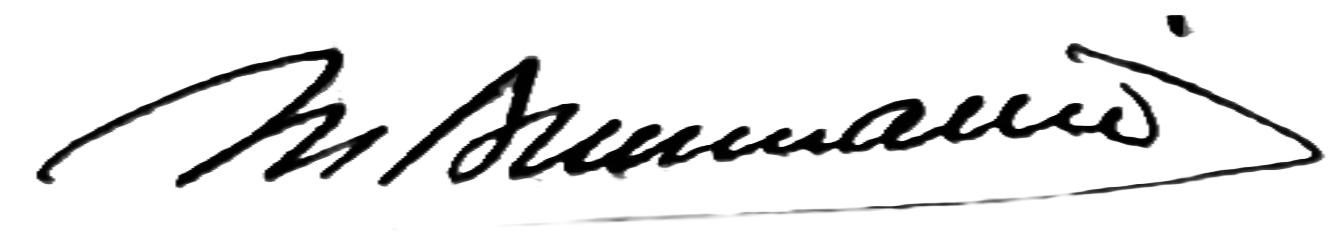
Signature of: q135069302